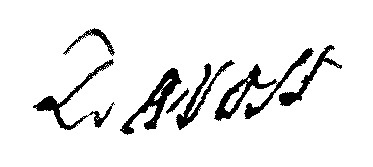
Signature of: jean charles davost